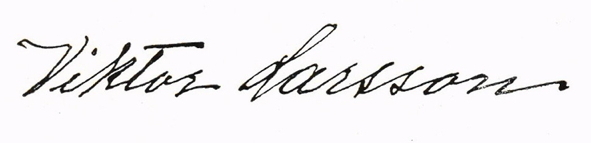
Signature of: viktor larsson